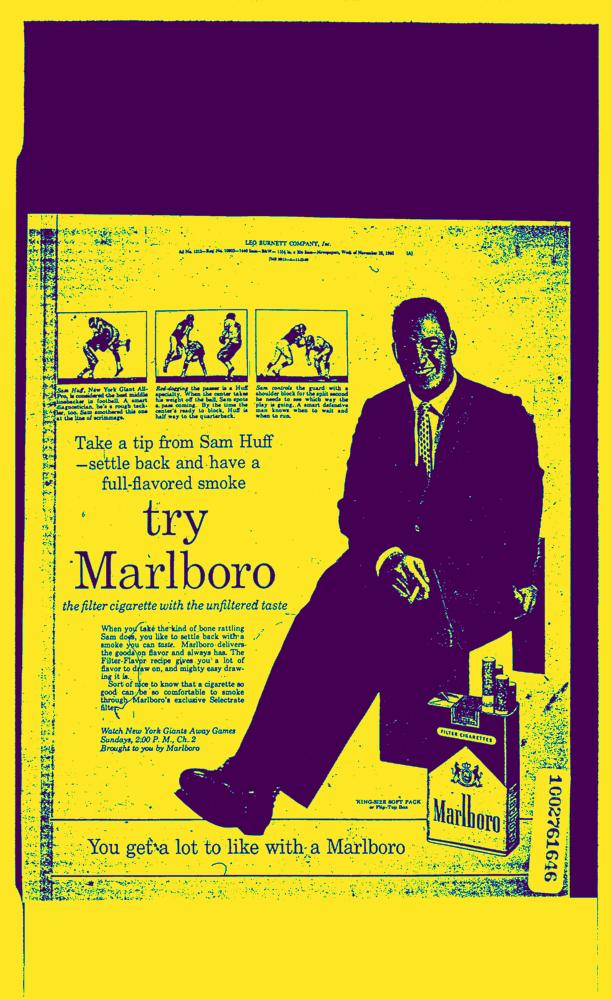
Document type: AD